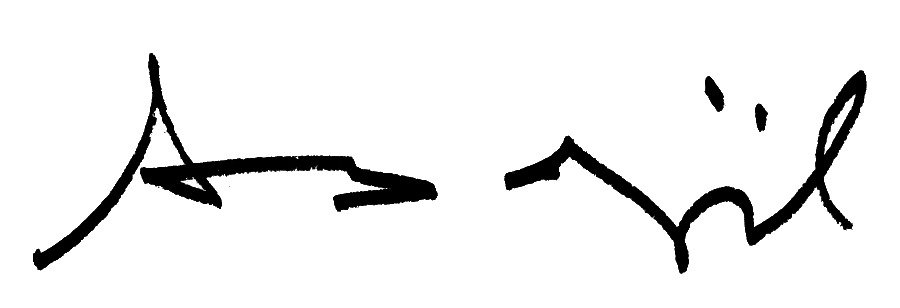
Signature of: beşir atalay